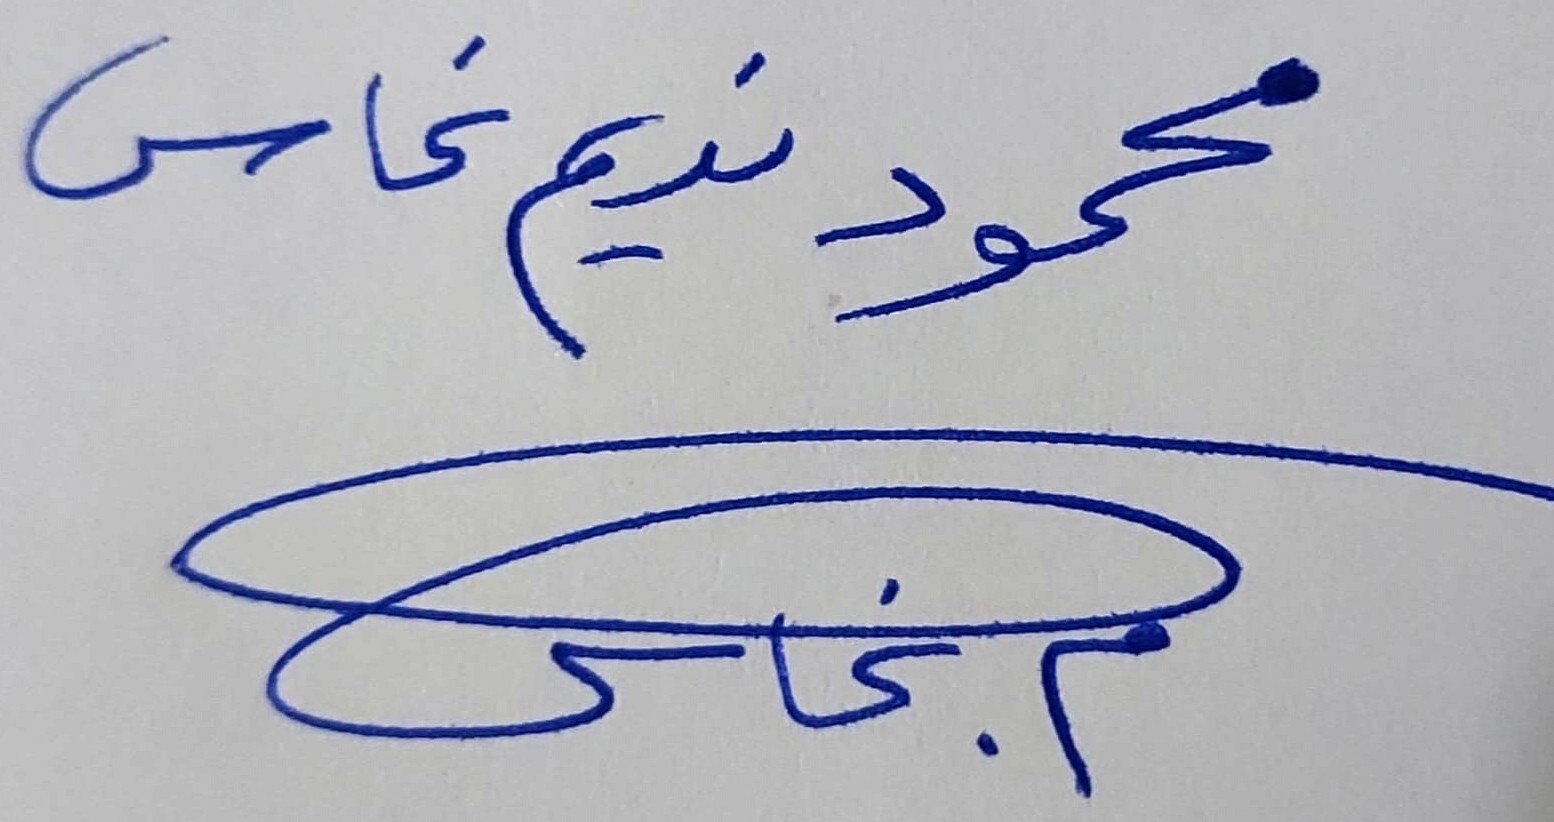
Signature of: maḥmūd nadīm naḥḥās